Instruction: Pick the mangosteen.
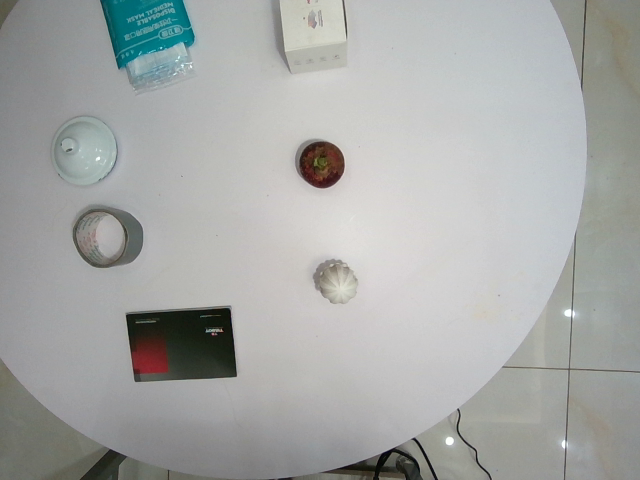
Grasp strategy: vertical